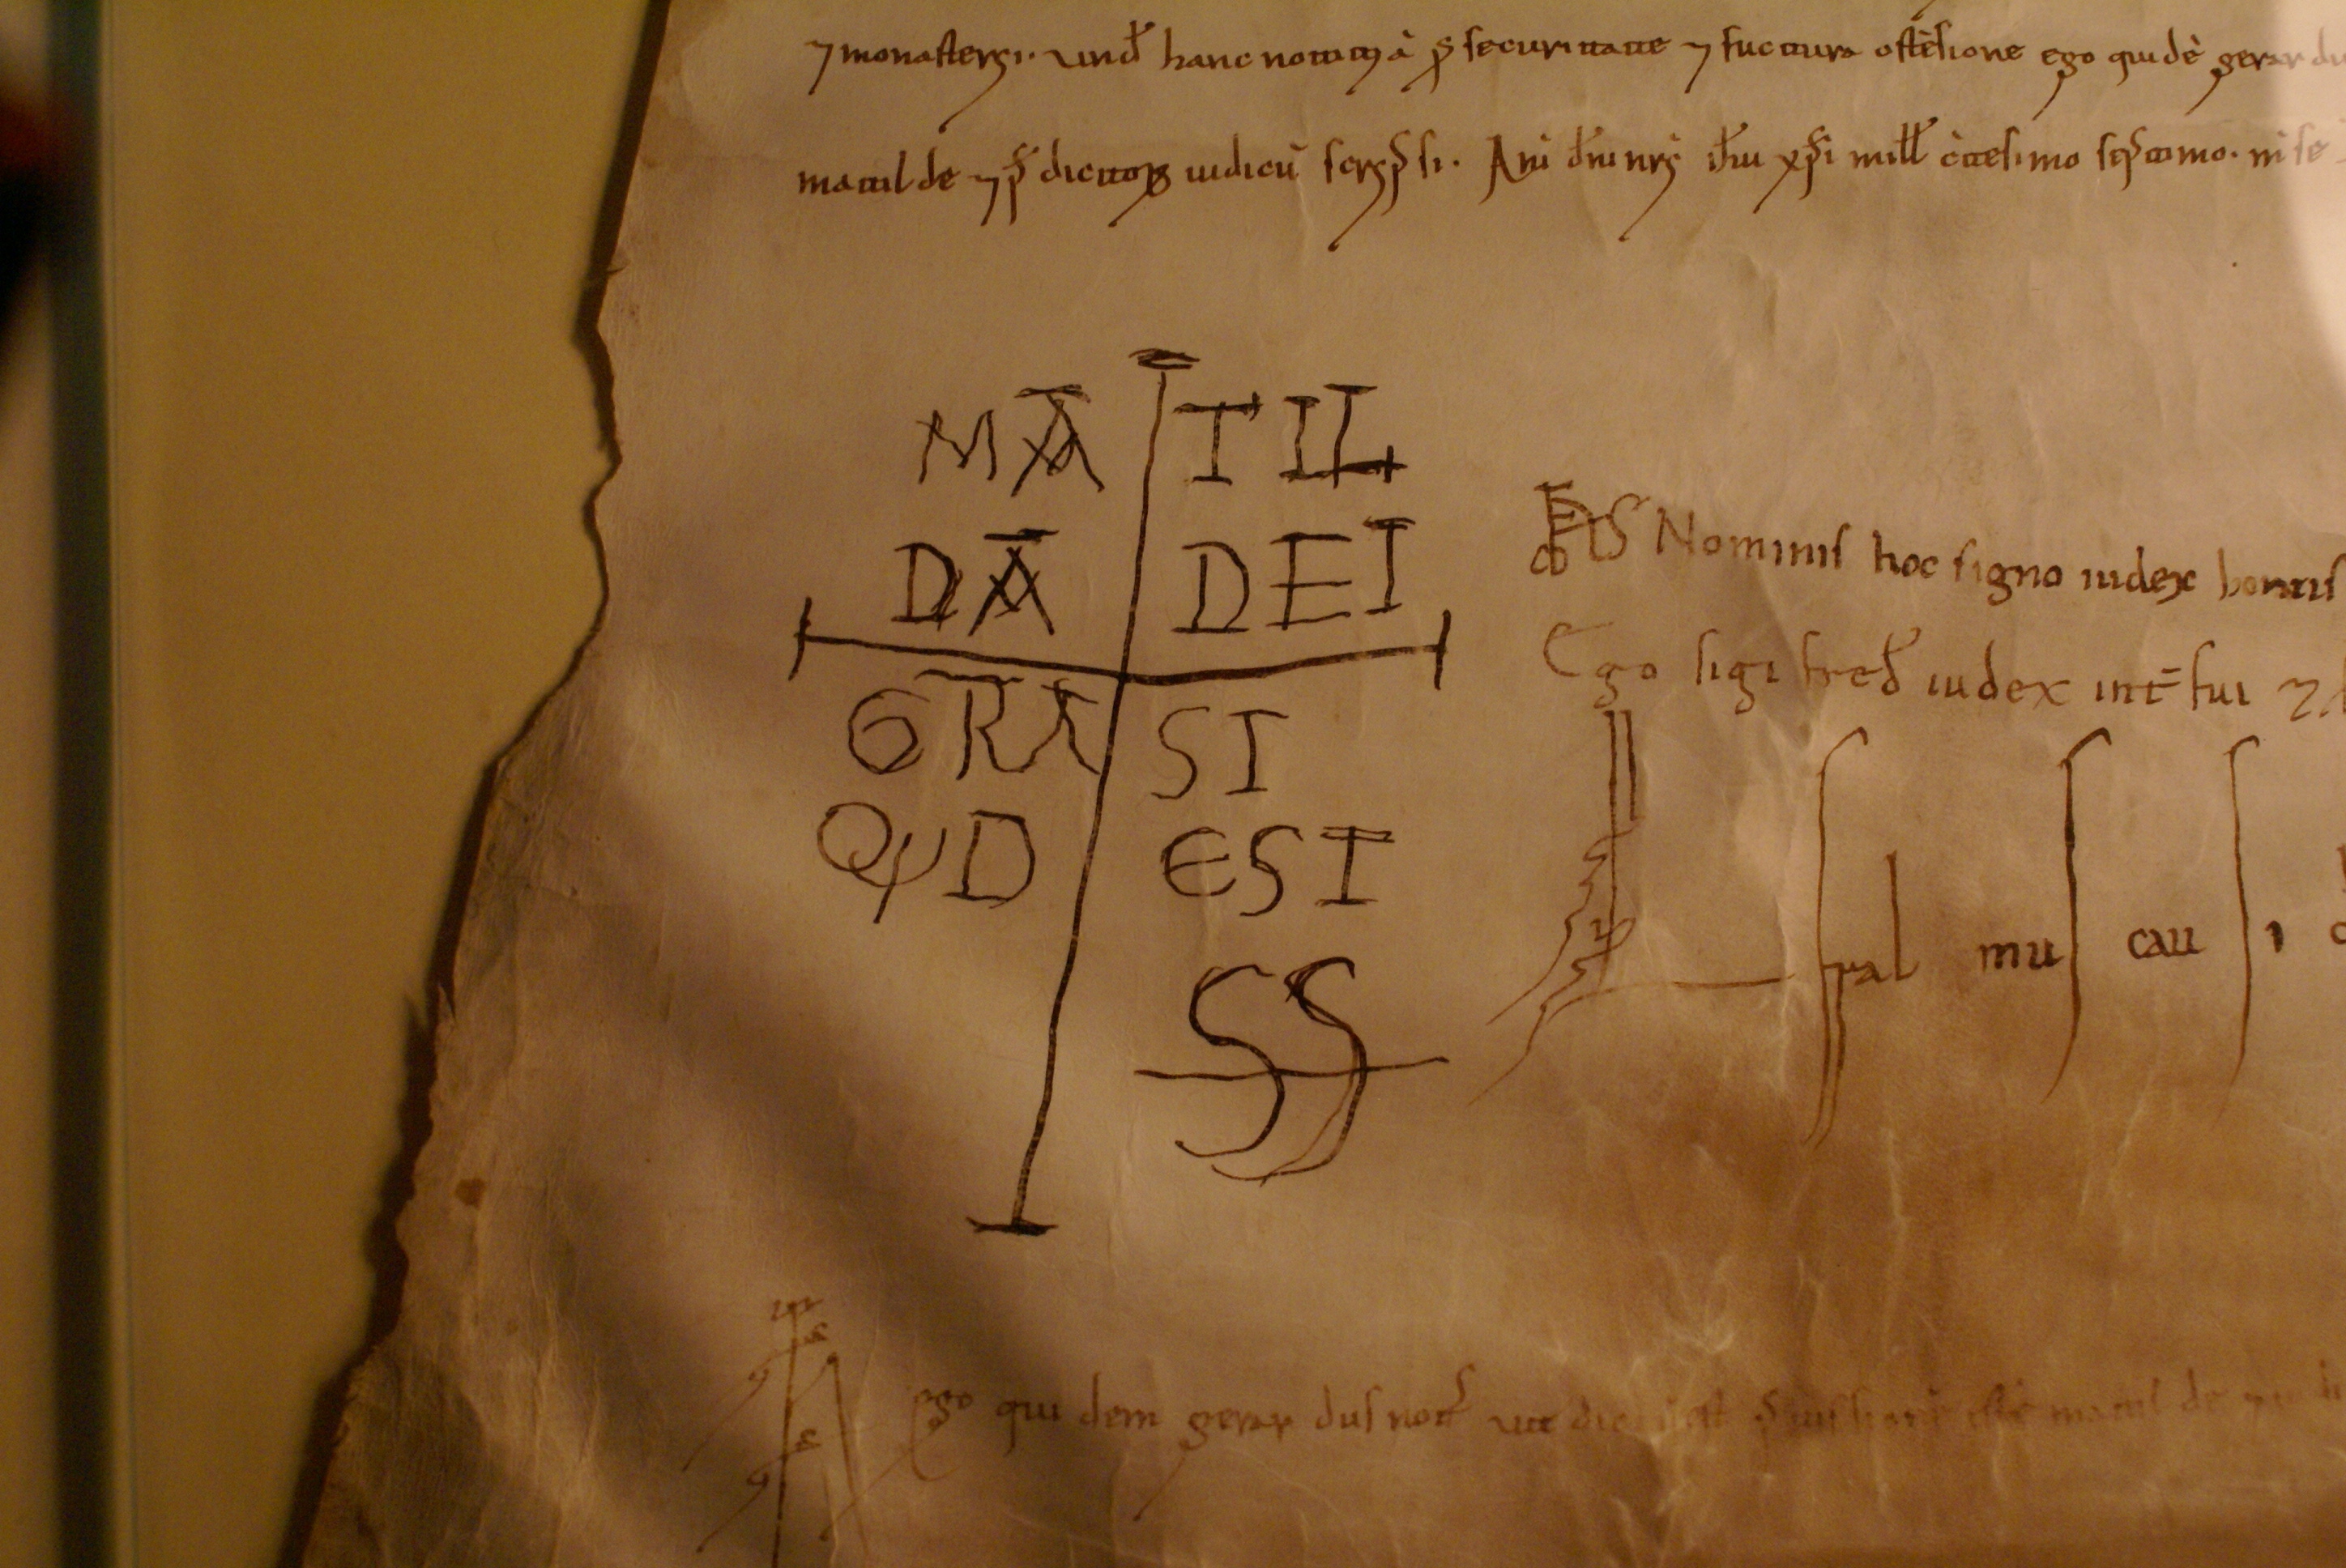
Signature of: matilda of tuscany